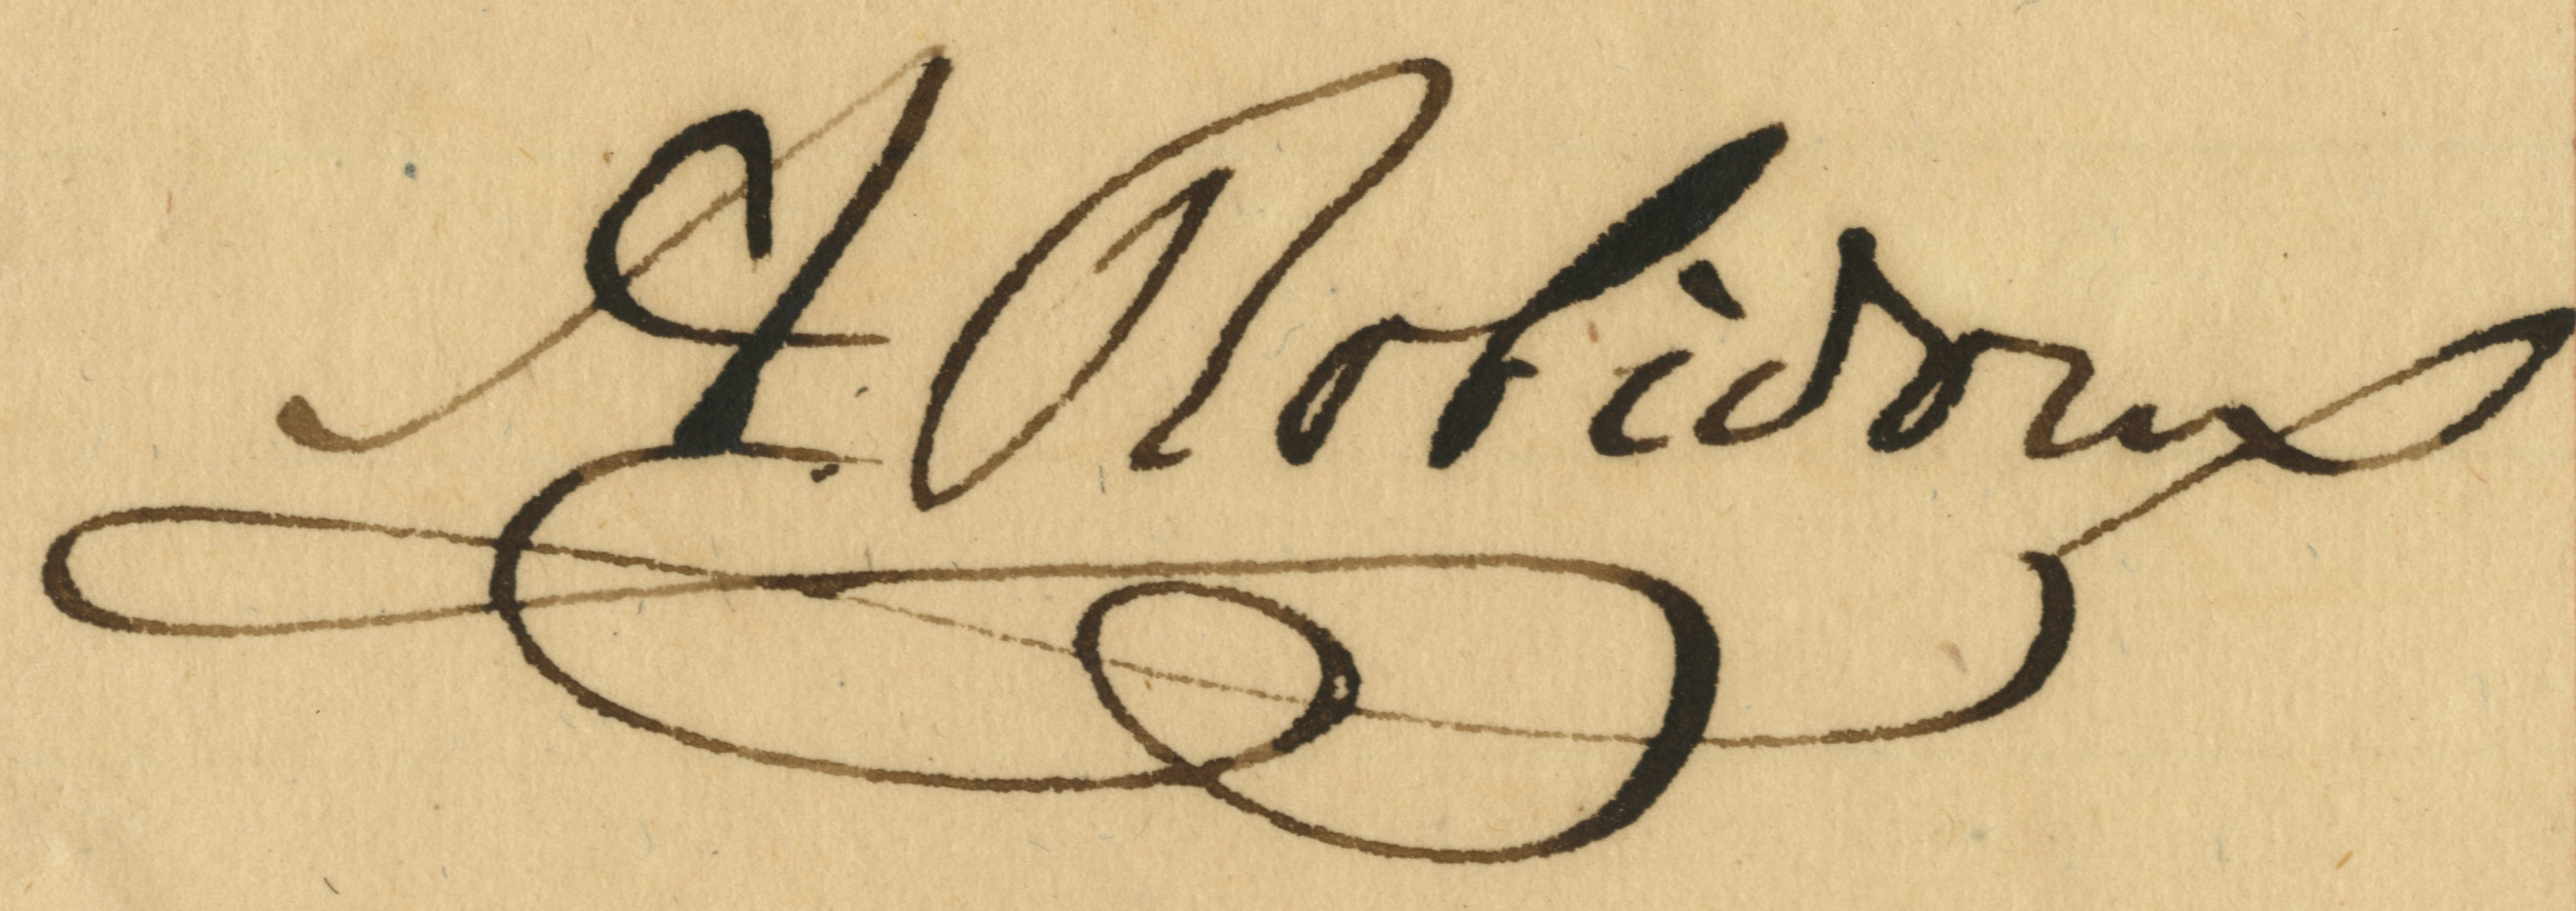
Signature of: antoine robidoux